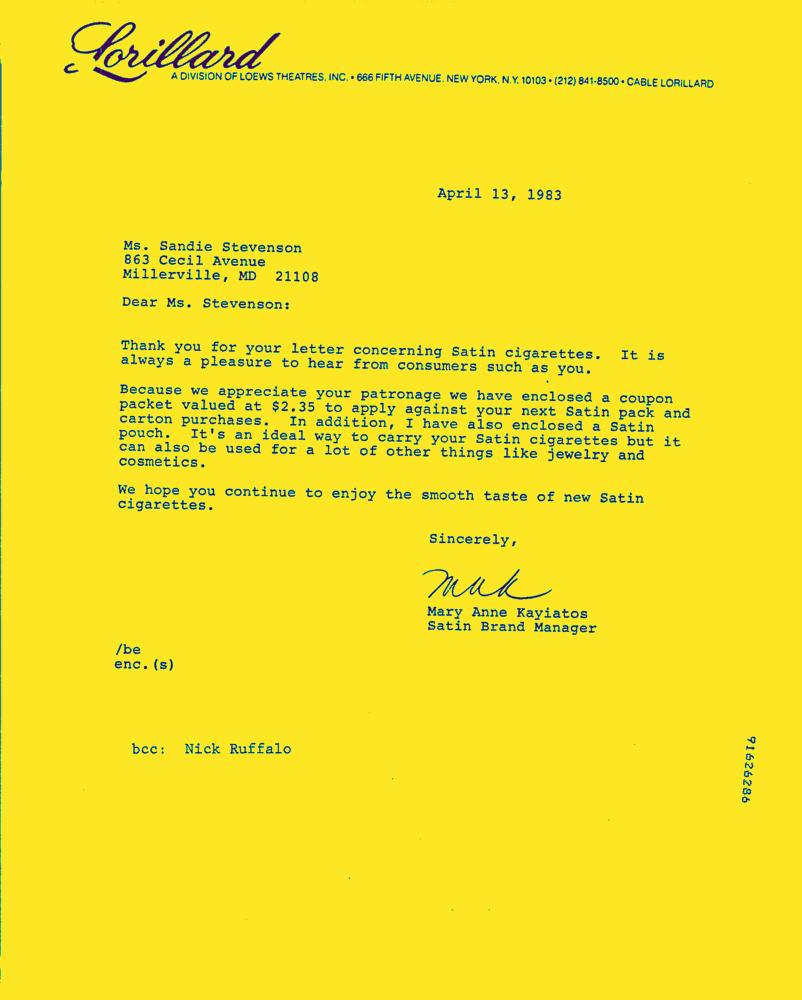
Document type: Letter-Doc